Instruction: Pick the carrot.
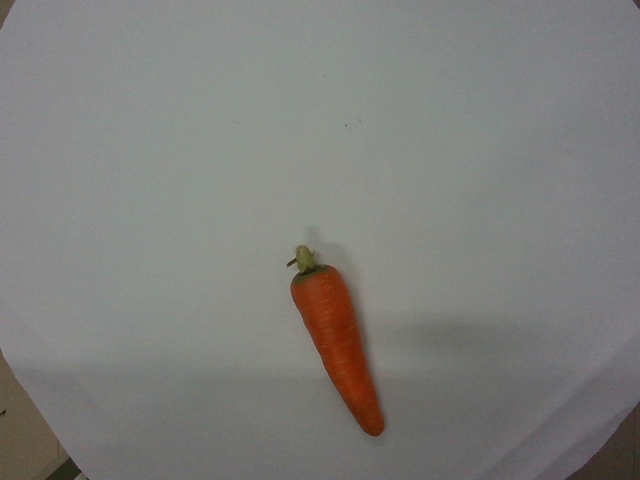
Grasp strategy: vertical